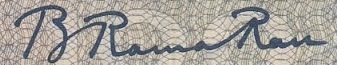
Signature of: benegal rama rau